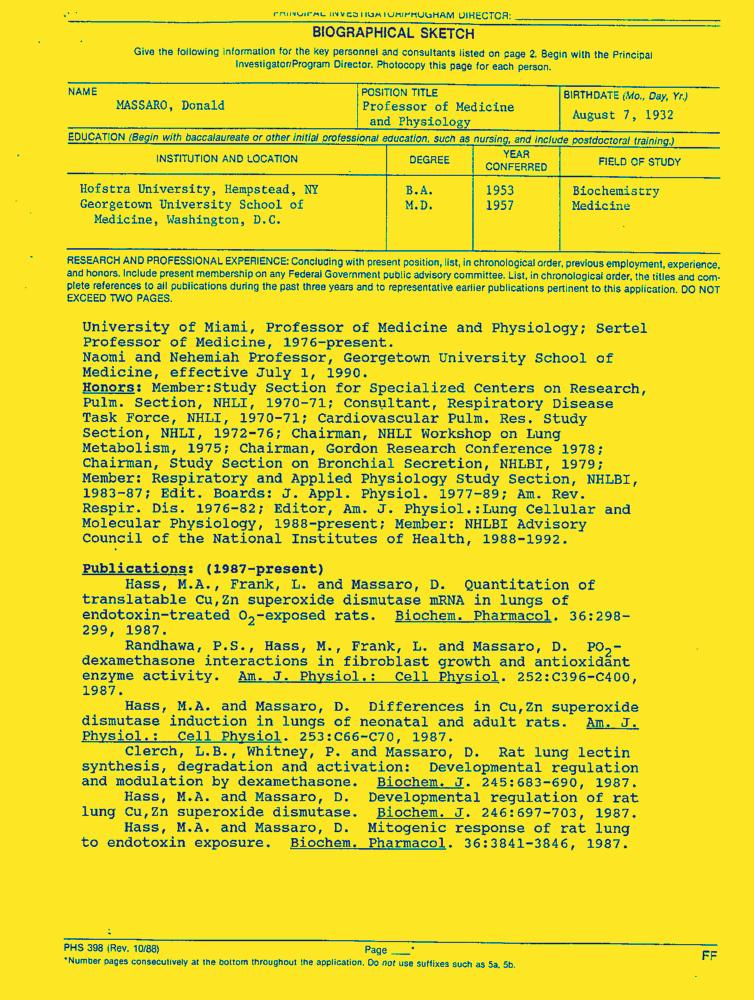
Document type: Resume-Doc